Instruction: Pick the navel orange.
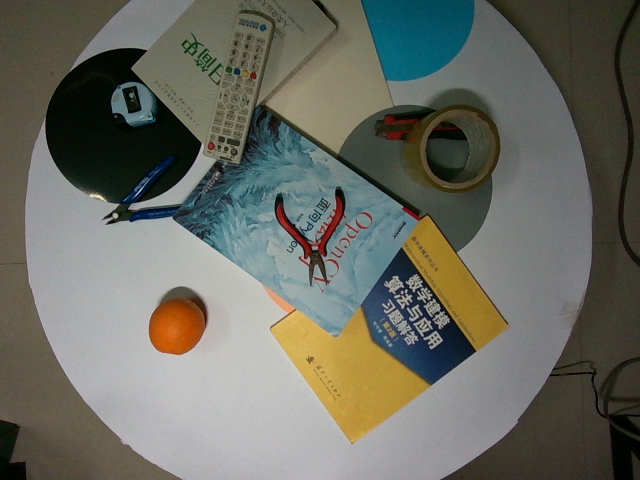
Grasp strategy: vertical